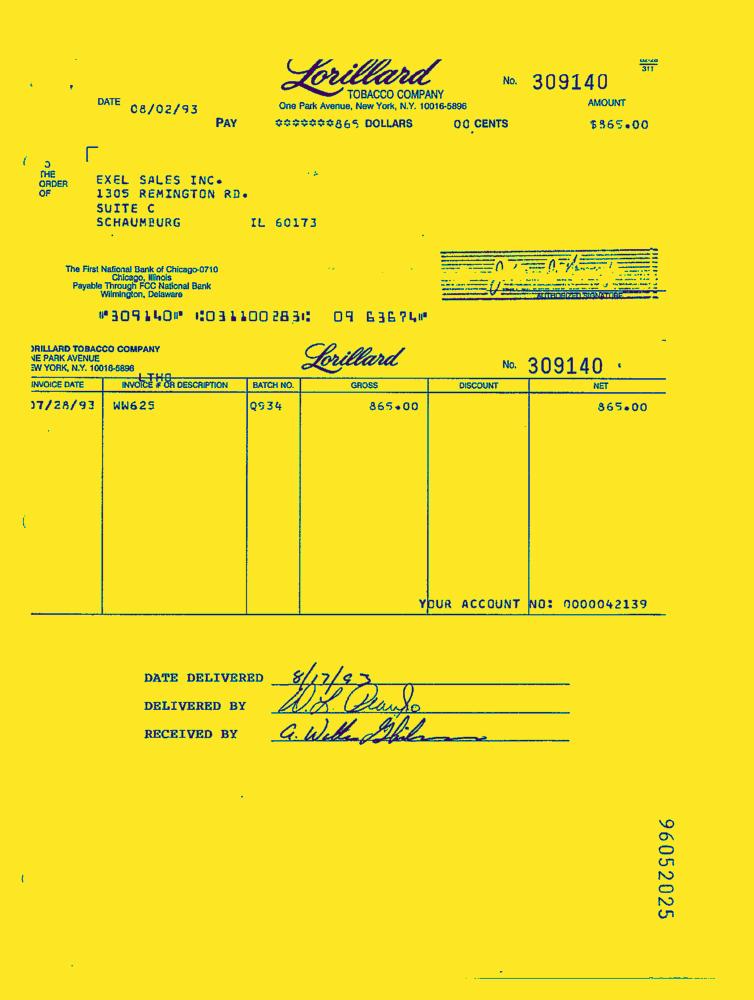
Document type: Invoice-Doc